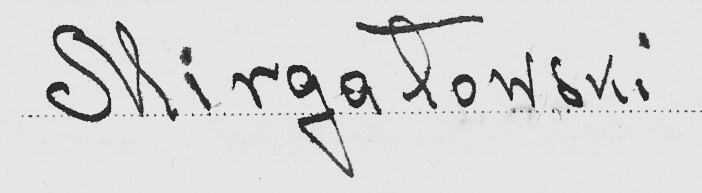
Signature of: q136503143